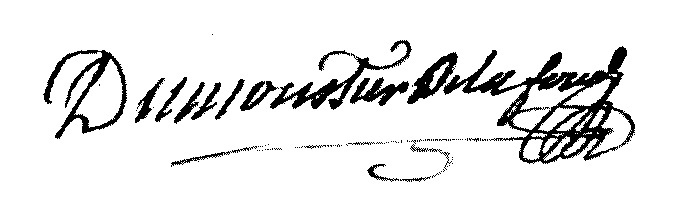
Signature of: jacques dumoustier delafond